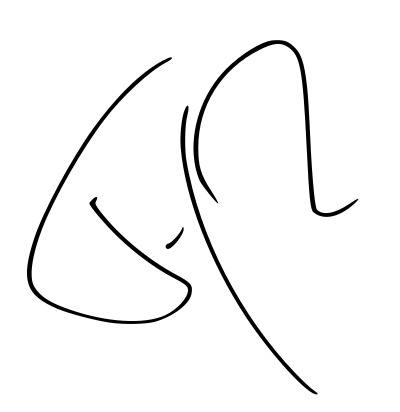
Signature of: jay z